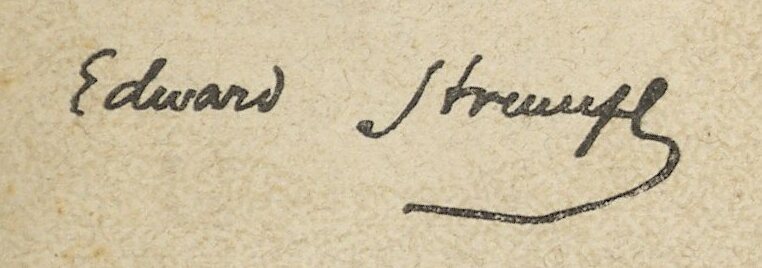
Signature of: edward strumpf